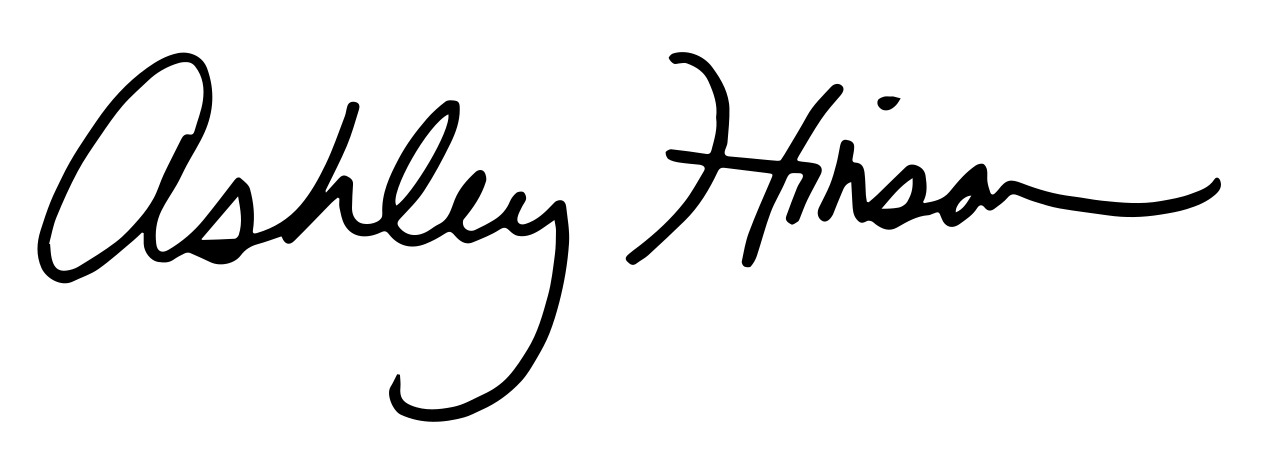
Signature of: ashley hinson